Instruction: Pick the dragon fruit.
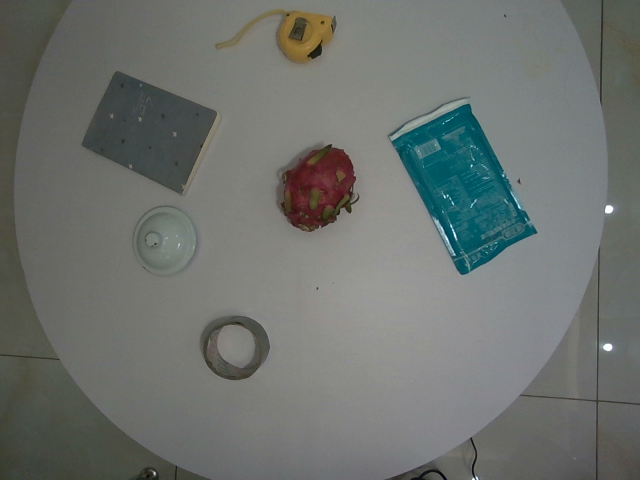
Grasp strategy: vertical